Patient: Female, age 77
A 77-year-old female, an immigrant from Peru 20 years earlier, with interferon-gamma release assay positivity for M. tuberculosis, presented with fevers and decreased oral intake due to poor appetite for the previous 3 weeks. Her review of systems on admission was otherwise negative, and she reported no recent travel. She had been diagnosed with anti-neutrophil cytoplasmic antibody (ANCA)-associated vasculitis approximately 1 year earlier and, after completing a 6-month course of cyclophosphamide, was taking 10 mg of prednisone and 100 mg of azathioprine (AZA) at the time of admission. Even prior to the diagnosis of vasculitis, her chest imaging had revealed fibrocystic and bronchiectatic changes.
Physical examination revealed a comfortable but undernourished woman with a temperature of 101.3  F and dry crackles on lung auscultation. There were no other pertinent findings. Laboratory values were significant for serum sodium of 126 meq/L and normocytic anemia with a hemoglobin level of 11 gm/dL. Her admission chest radiograph (CXR) was unchanged from previous radiographs.
She was started on ceftriaxone and azithromycin for possible pneumonia. Her immunosuppressants were continued. Fevers persisted despite broadening of her antibiotic regimen first to cefepime and then to imipenem. Her subsequent CXR revealed subtle diffuse reticulonodular densities (Fig. 3A). Chest CT demonstrated a miliary pattern of involvement superimposed on chronic changes (Fig. 3B).
Due to concurrent worsening pancytopenia, AZA was discontinued, but the dose of prednisone was not changed. Despite the initiation of empiric anti-tuberculous therapy, she became progressively more hypoxemic and somnolent with a worsening CXR (Fig. 3C). Two sputum mycobacterial smears returned negative. Continued deterioration and pancytopenia prompted a bone marrow biopsy, which revealed rare aggregates of histiocytes (Fig. 4). Stains for acid-fast bacilli and fungi were negative. The patient expired just as she was about to receive the first dose of L-AmB for presumed DH. Post-mortem, her urine and serum Histoplasma antigen titers were reported as above the limit of quantification (>19 ng/ml, Quest Diagnostics, Inc., Teterboro, NJ, USA). Sputum and blood cultures ultimately revealed no growth. The family declined autopsy.
Keywords: aids, acquired immunodeficiency syndrome, anca, anti-neutrophil cytoplasmic antibody, aza, azathioprine, bal, bronchoalveolar lavage, ct, computed tomography, dh, disseminated histoplasmosis, ed, emergency department, fungal, hiv, human immunodeficiency virus, immunocompromised, l-amb, liposomal amphotericin b, lung infection, nyc, new york city, res, reticuloendothelial system, tb, tuberculosis
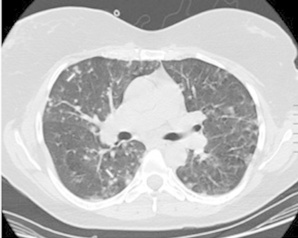